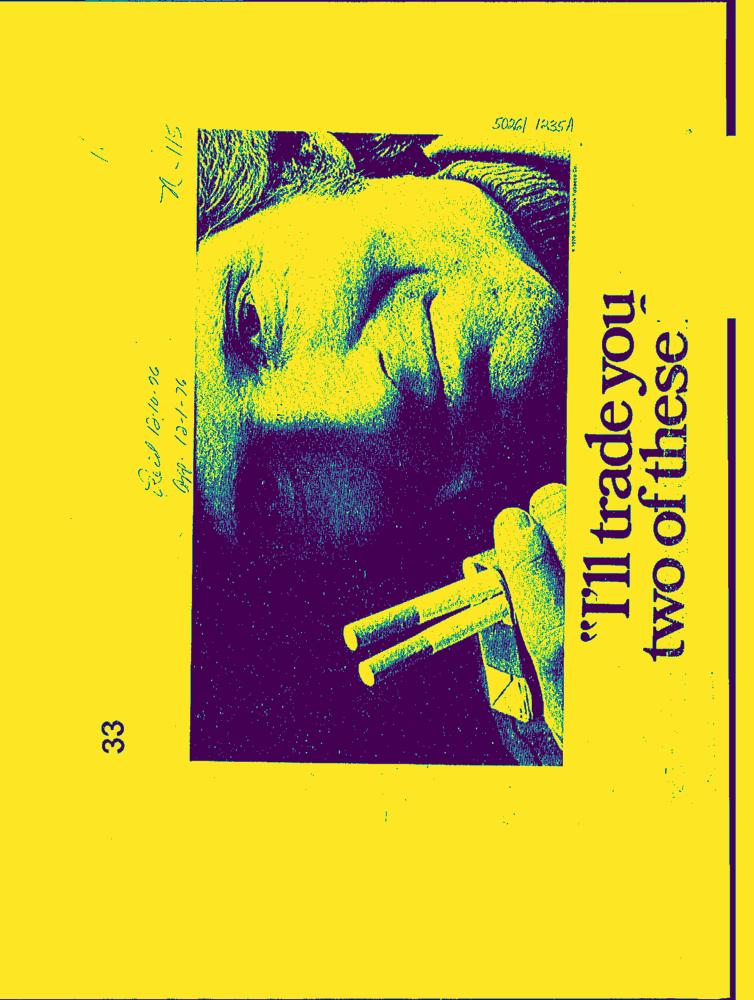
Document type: AD